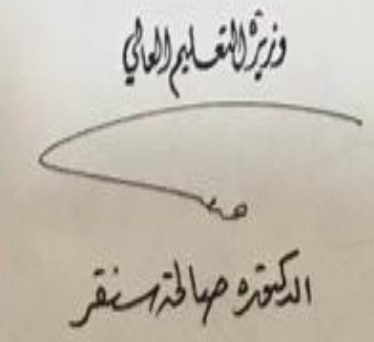
Signature of: saleha sanqar